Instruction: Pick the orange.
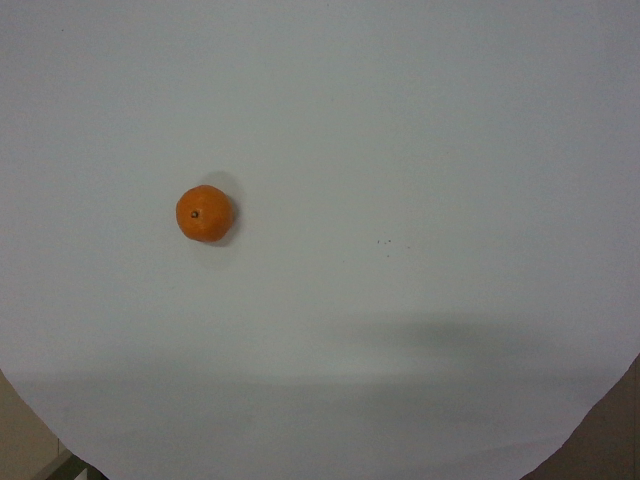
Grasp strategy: vertical